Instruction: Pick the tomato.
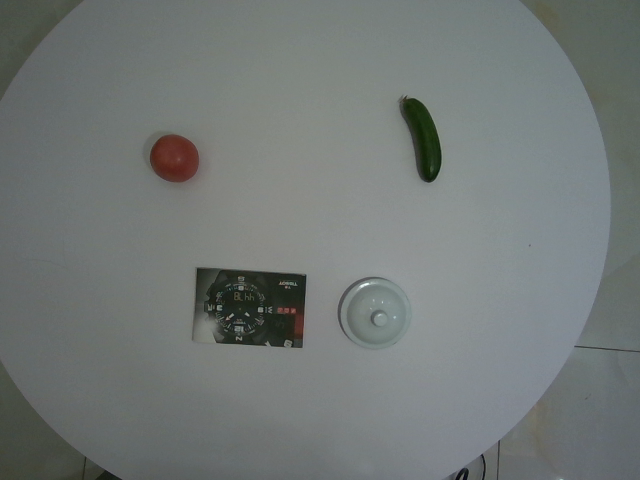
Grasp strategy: vertical